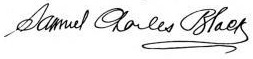
Signature of: samuel charles black